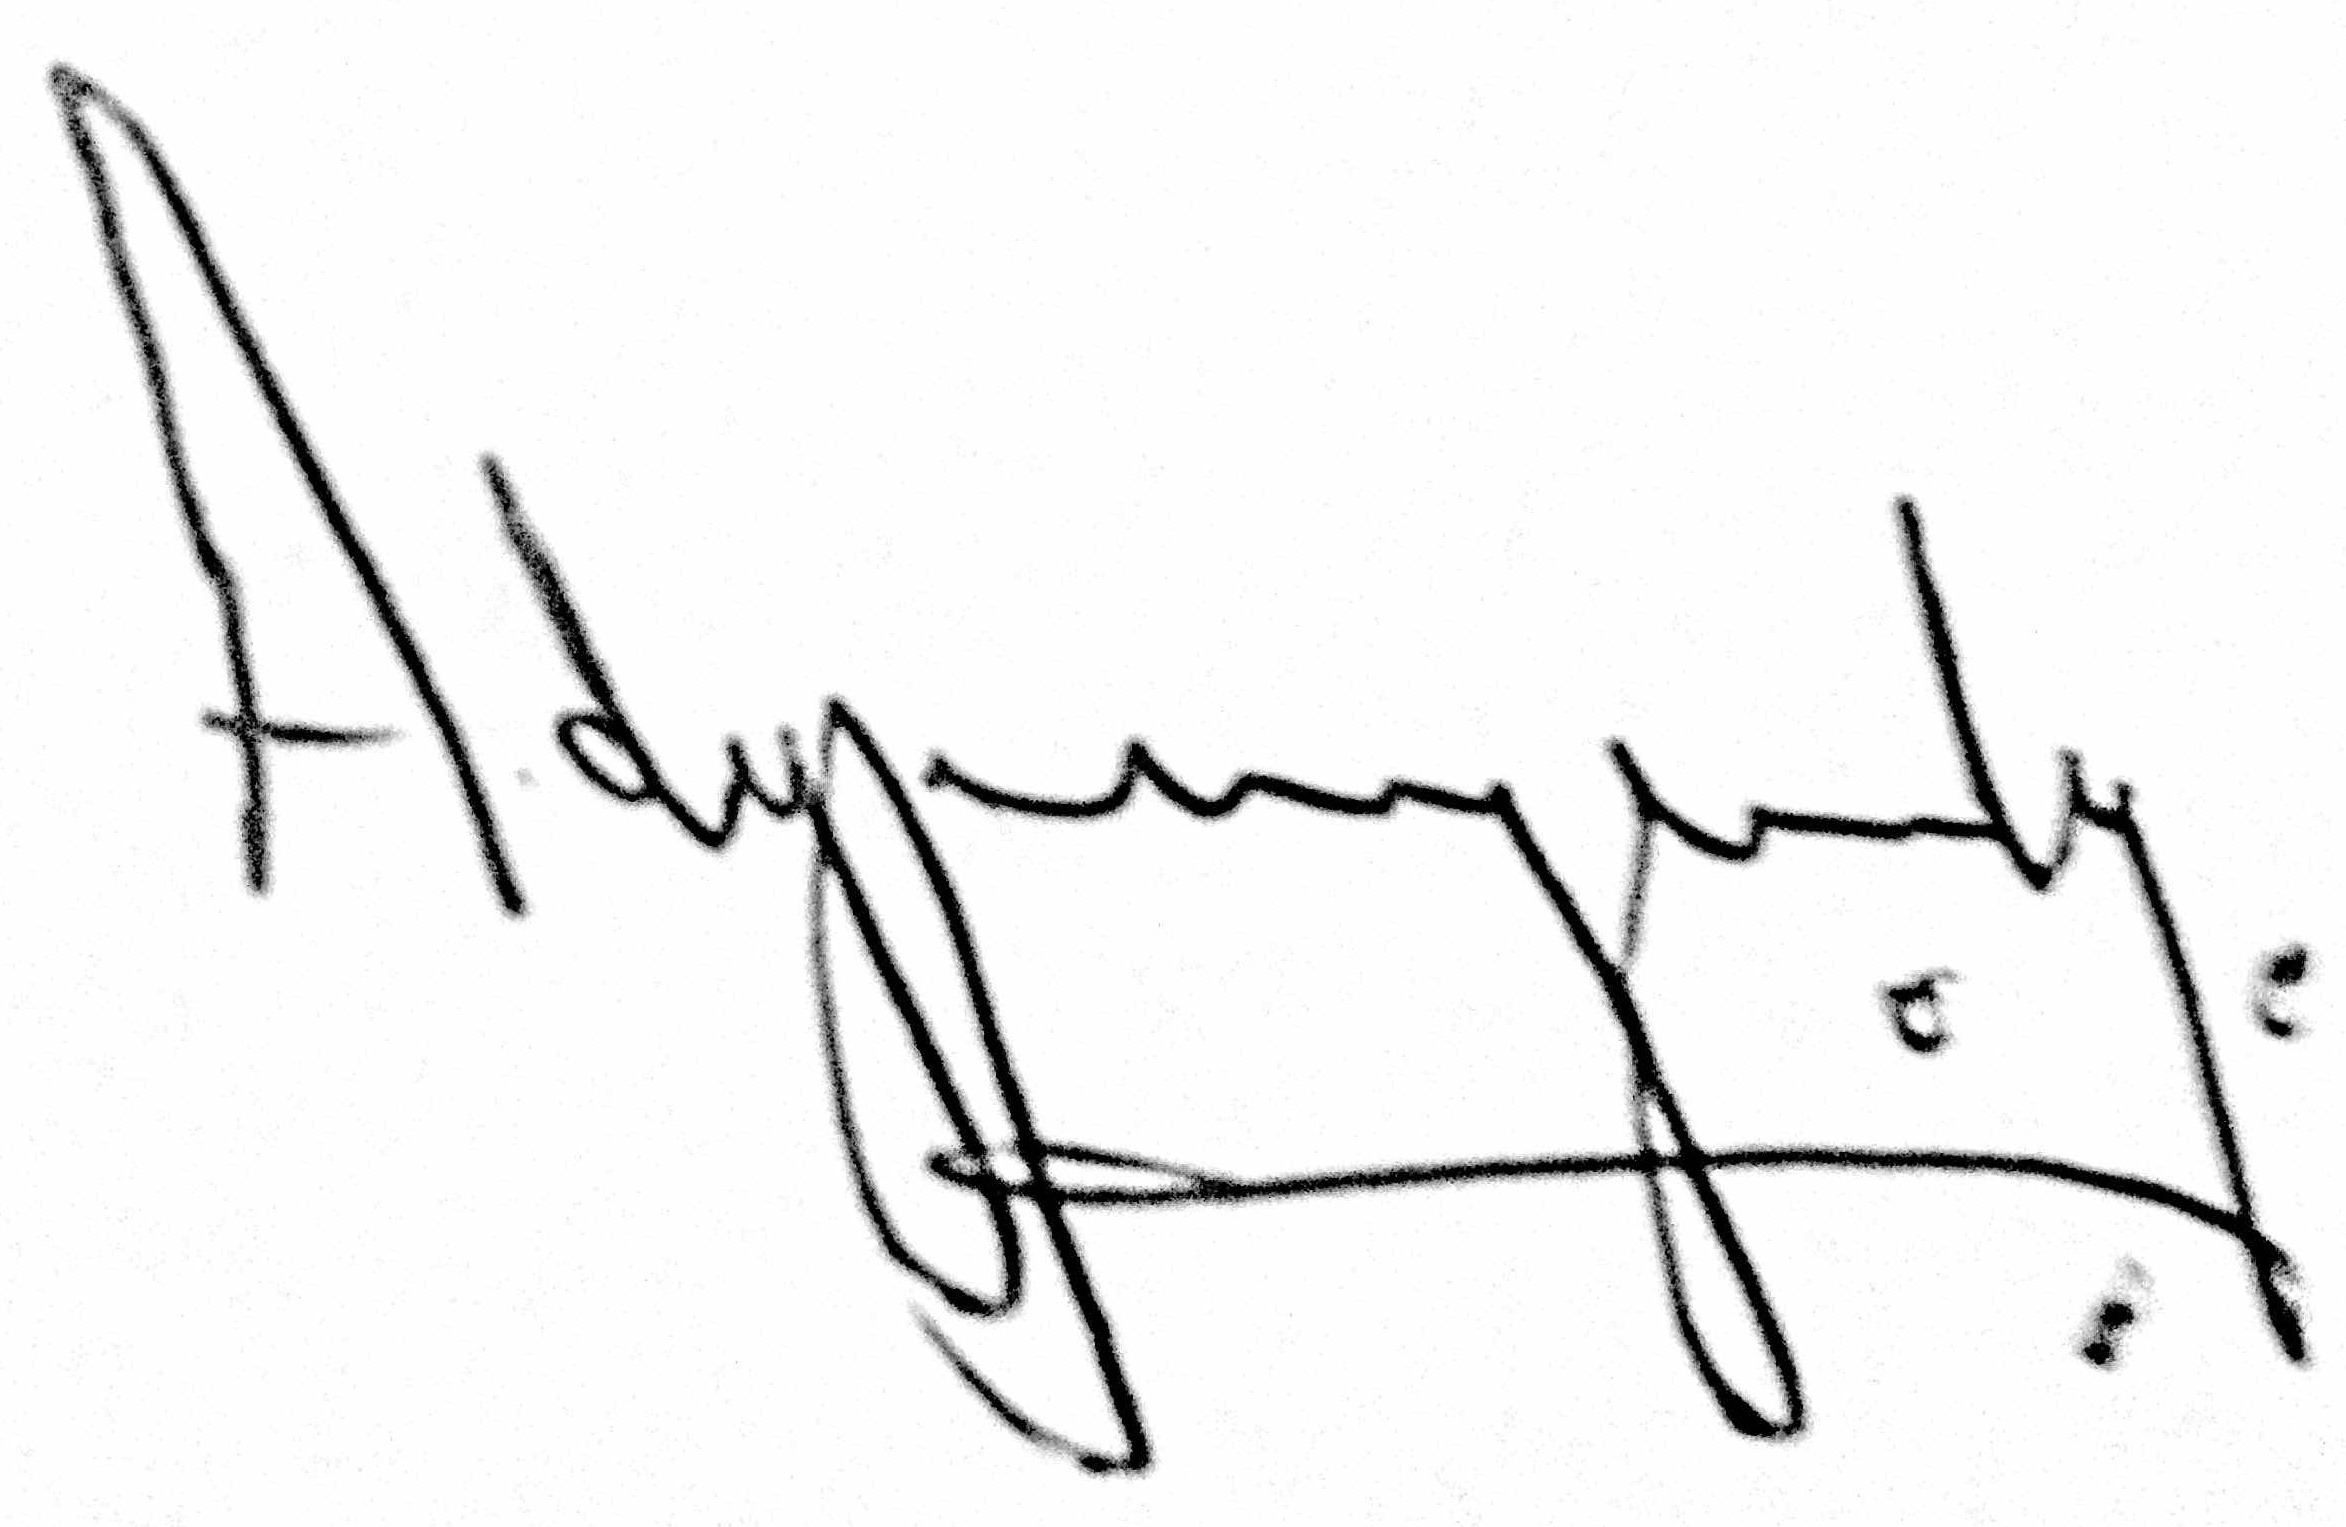
Signature of: ady jean gardy